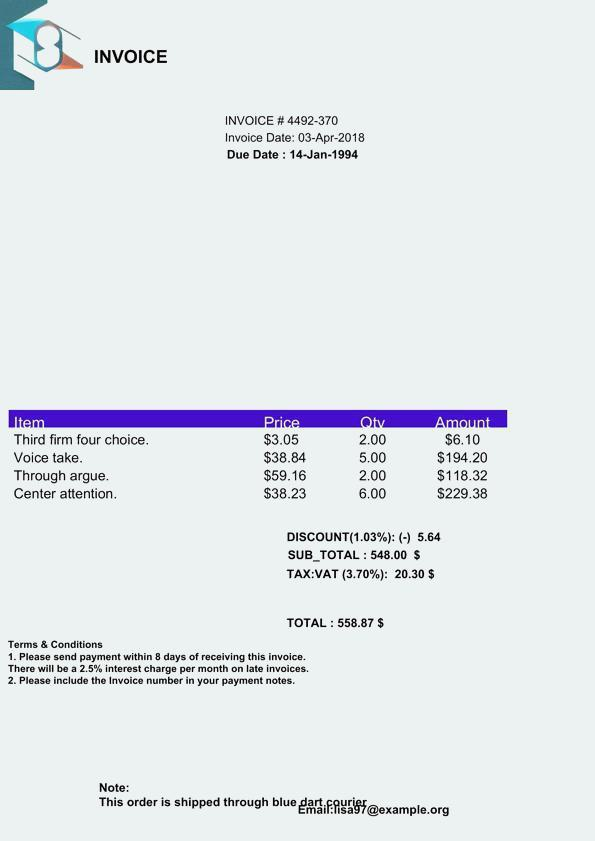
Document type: Invoice